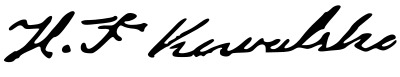
Signature of: santa faustina kowalska